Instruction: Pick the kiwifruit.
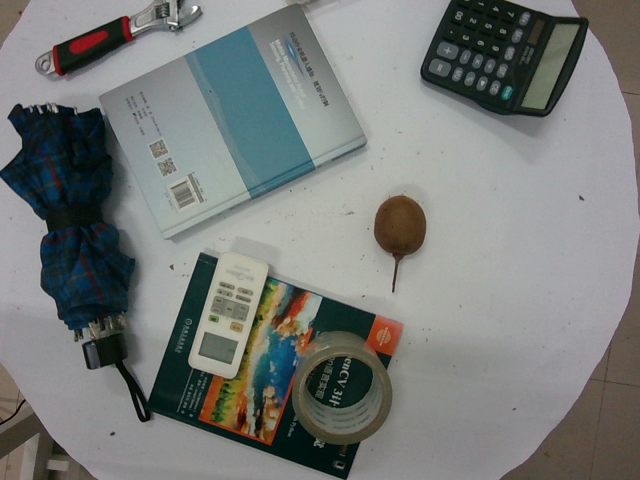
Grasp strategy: vertical